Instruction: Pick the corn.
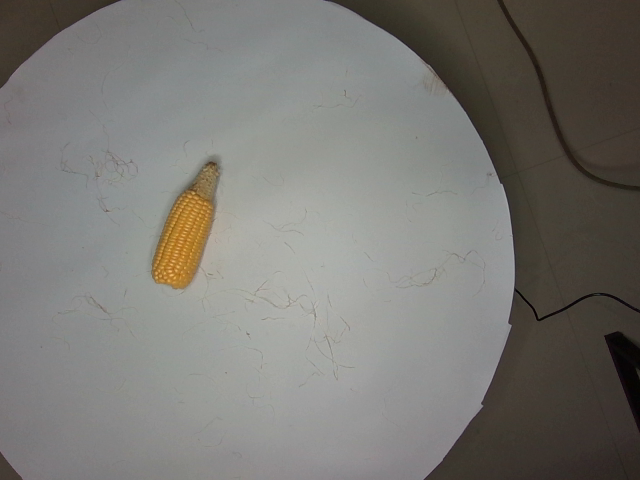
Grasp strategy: vertical